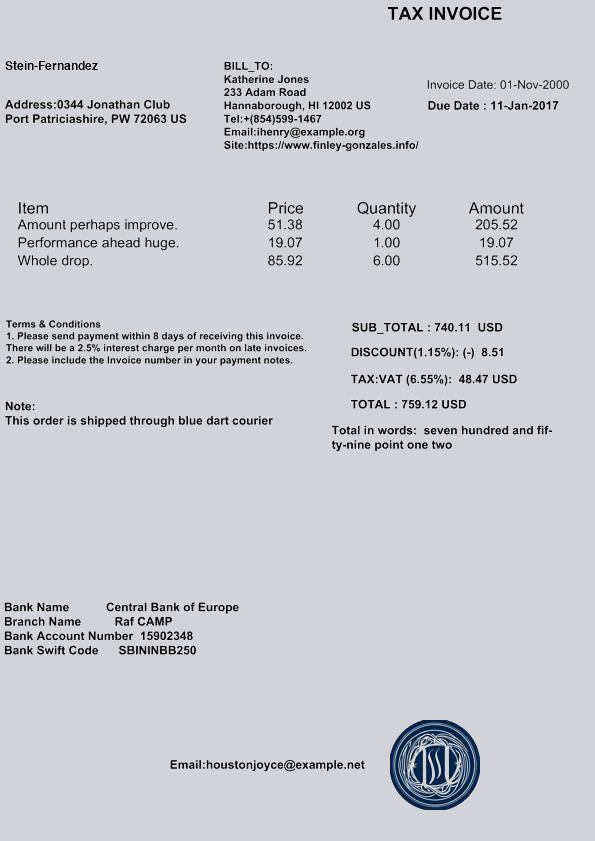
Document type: Invoice